Question: What is the property identification or parcel number listed?
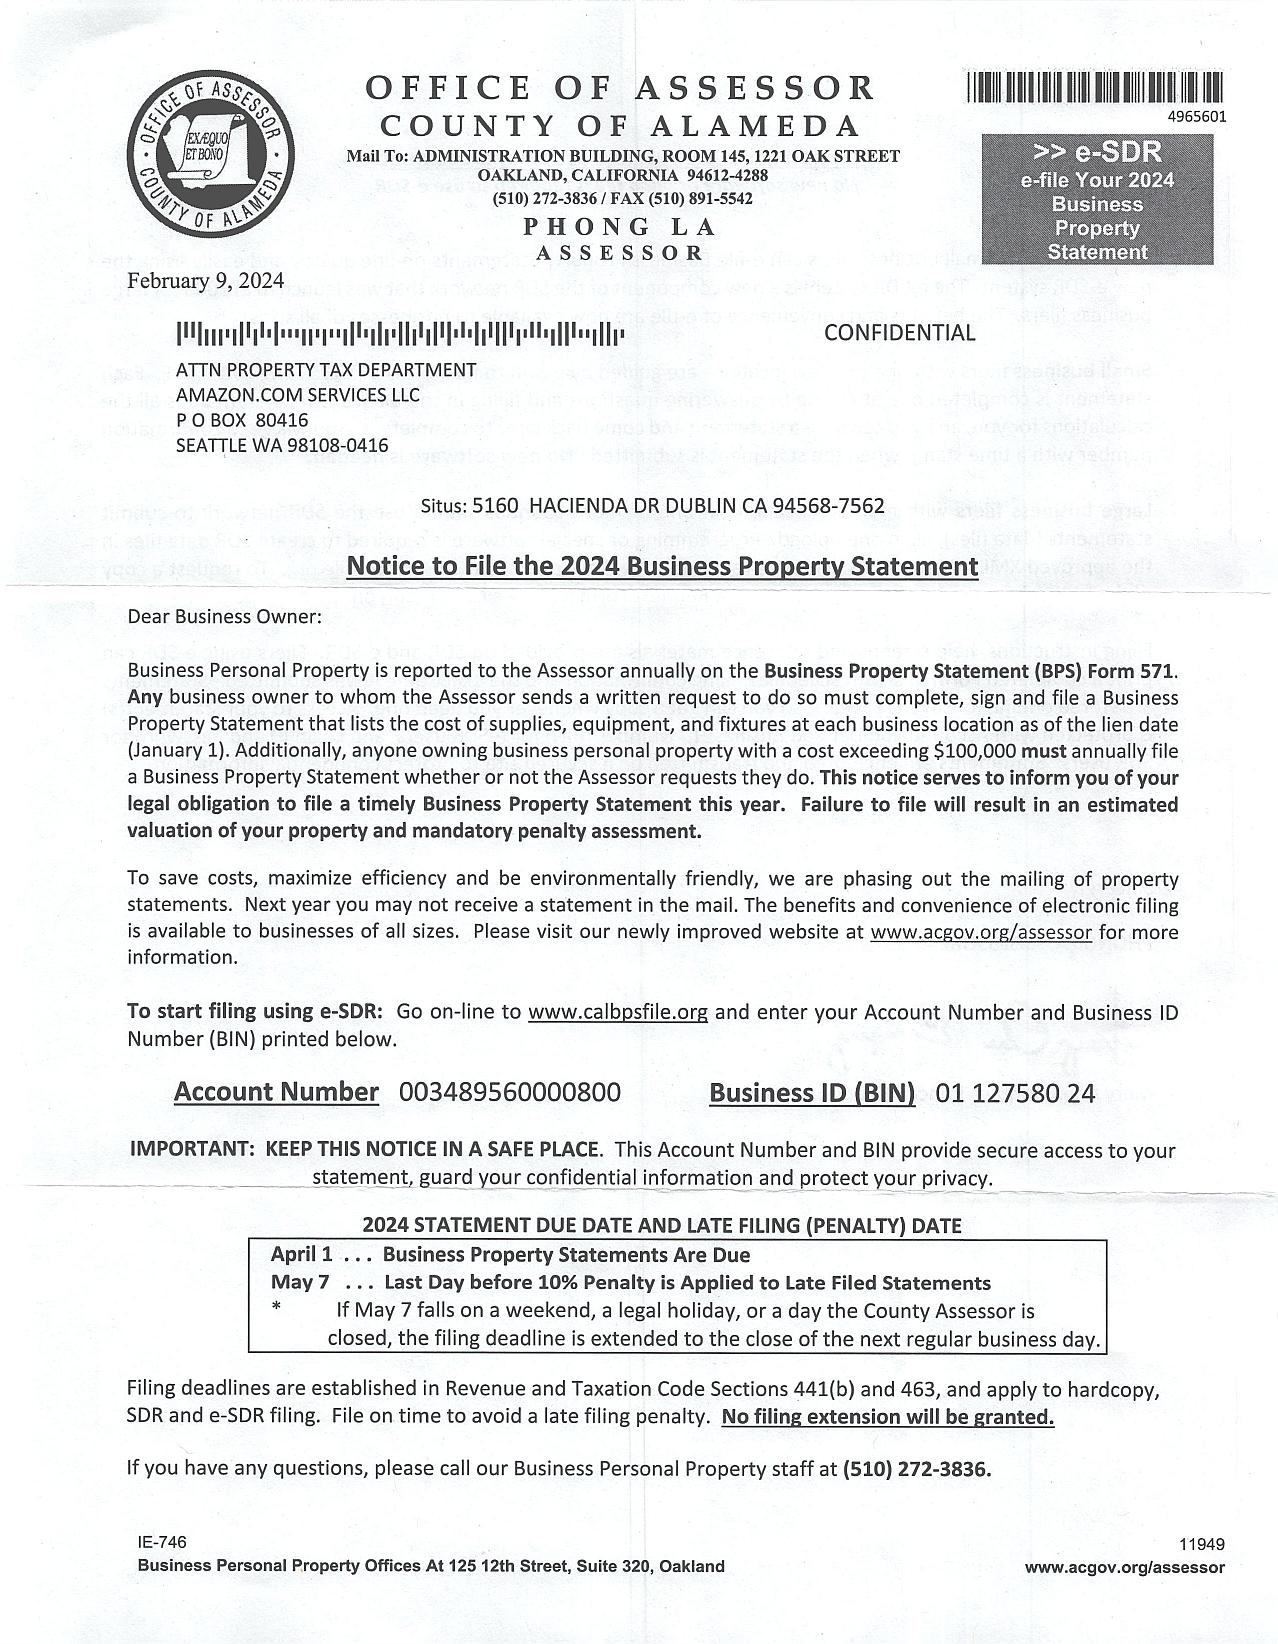
Answer: "01 127580 24"